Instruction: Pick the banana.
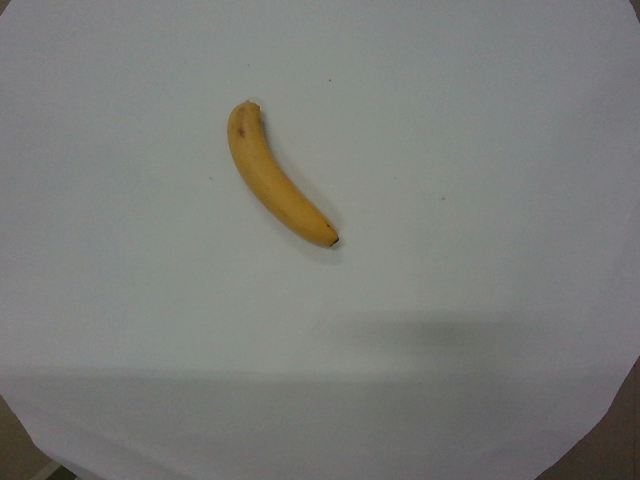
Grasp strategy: vertical